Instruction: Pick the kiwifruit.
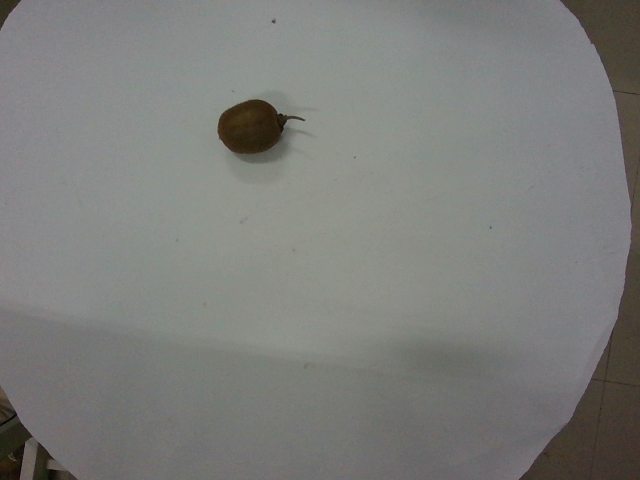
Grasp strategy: vertical